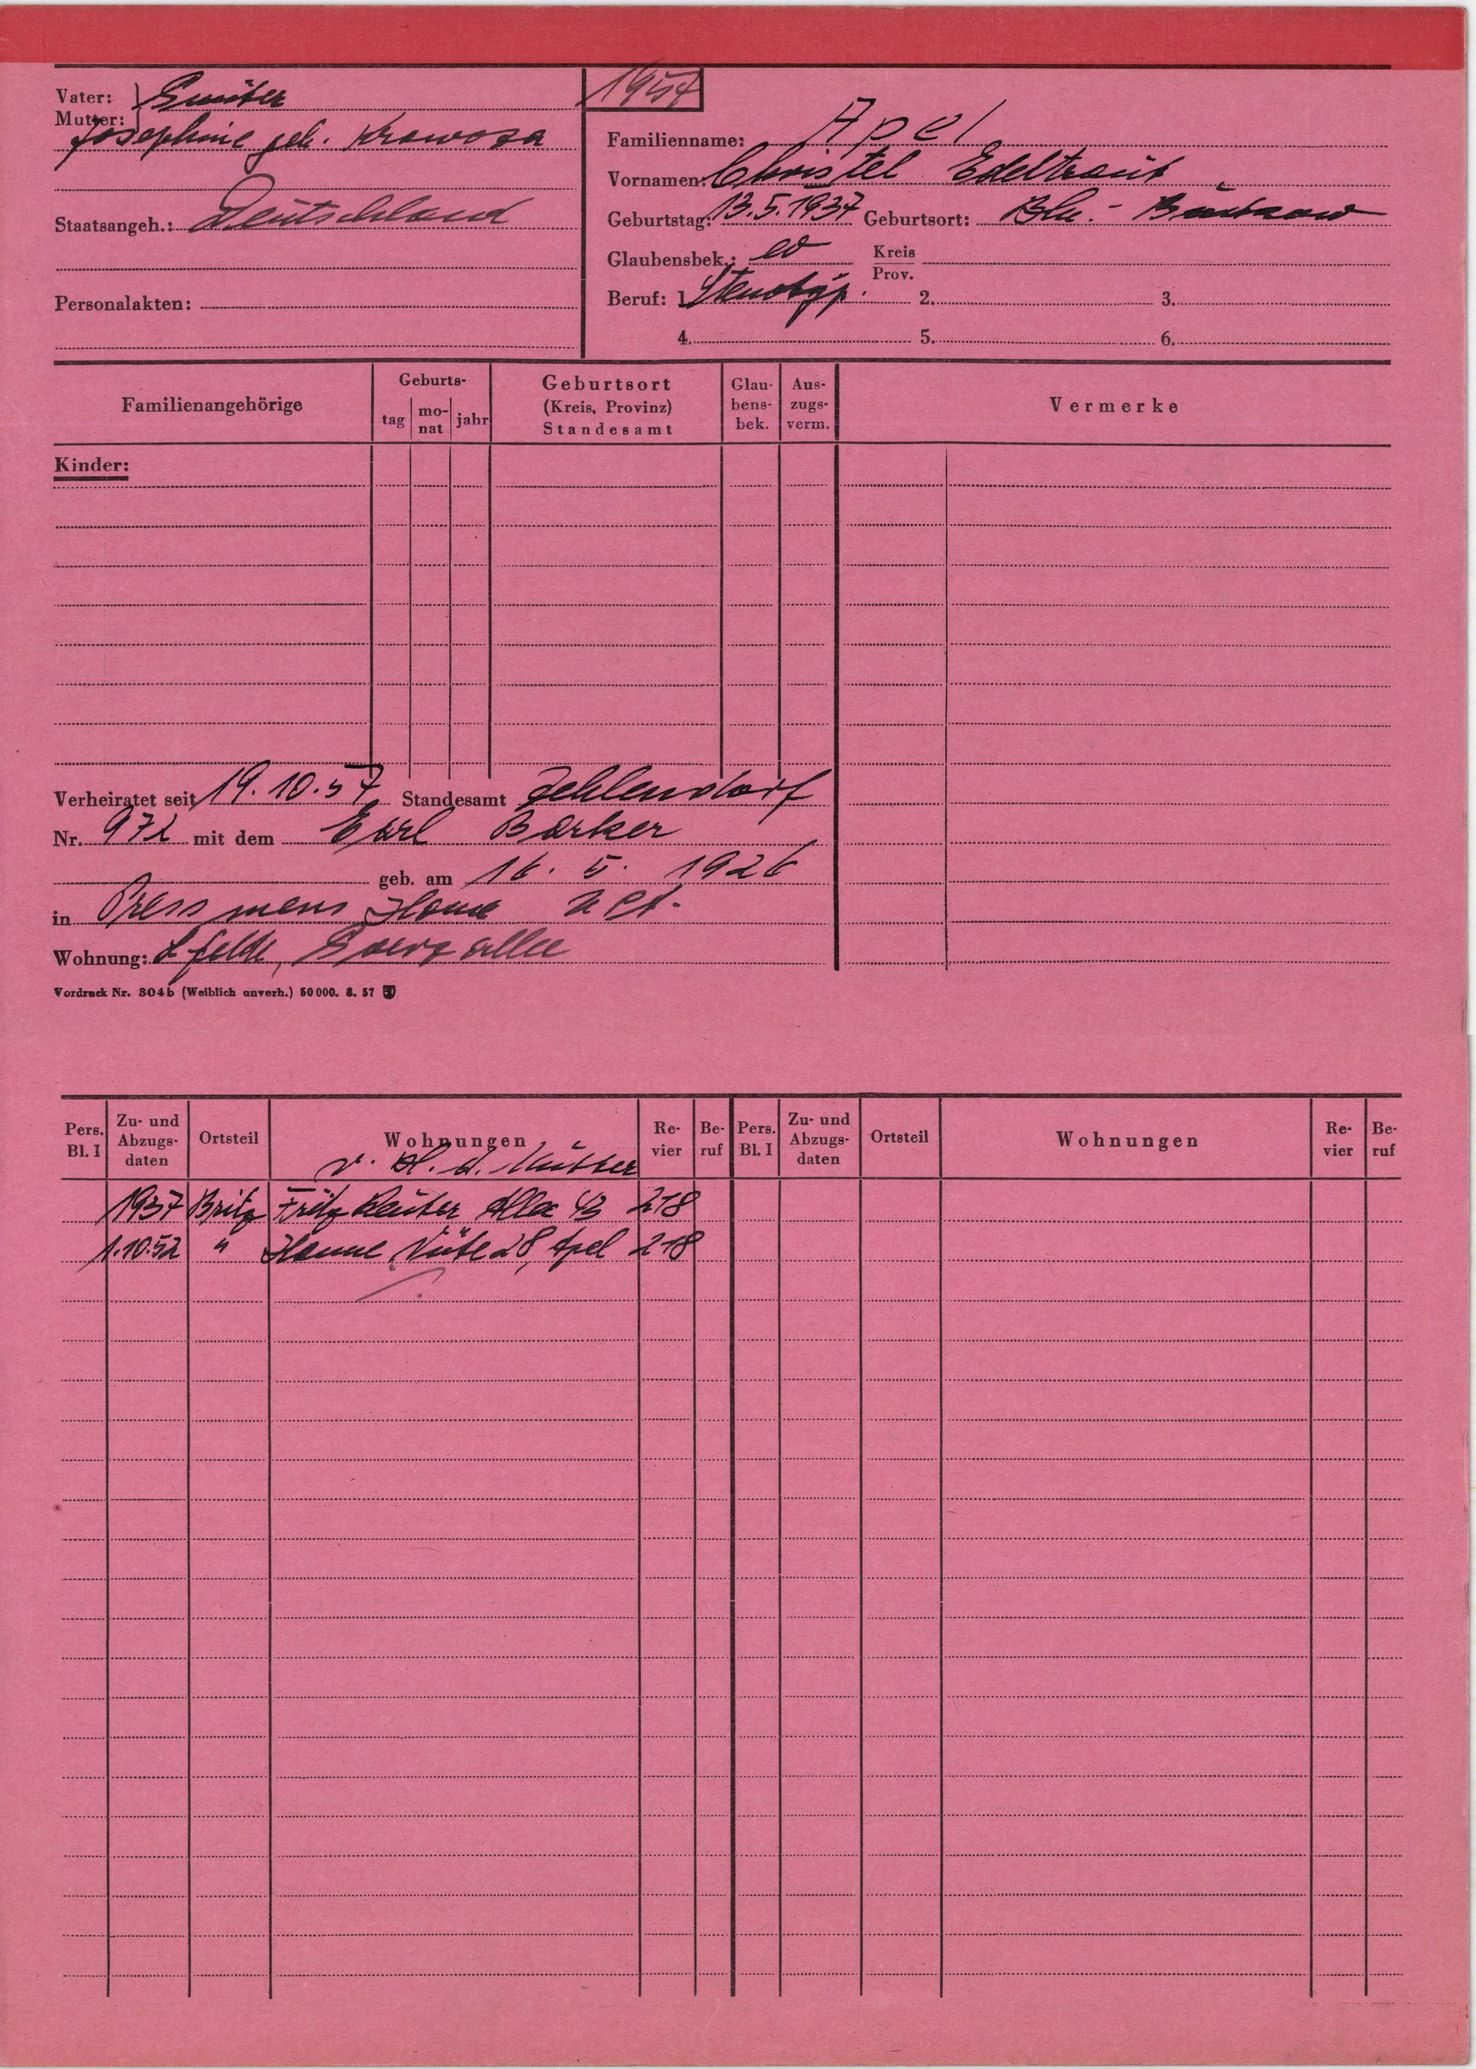
Apel